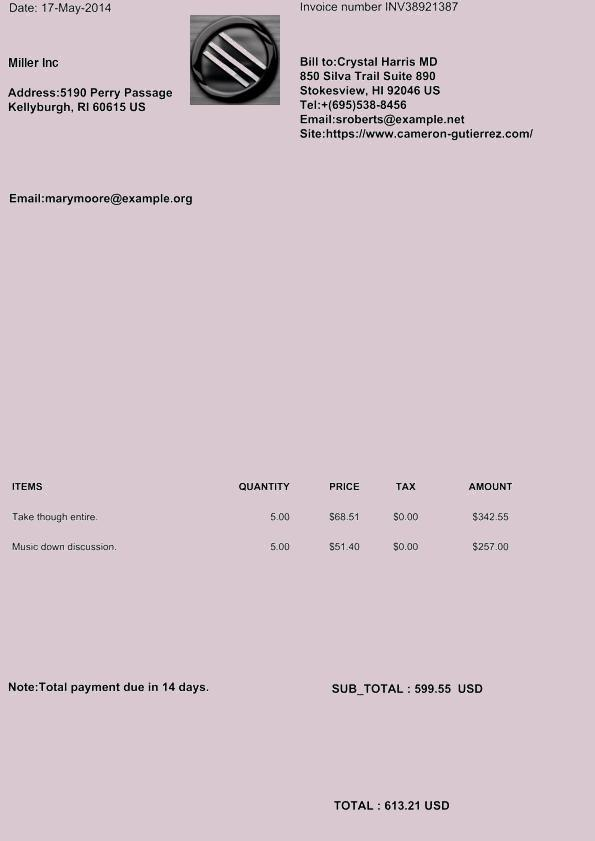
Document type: Invoice